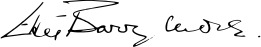
Signature of: ethel barrymore